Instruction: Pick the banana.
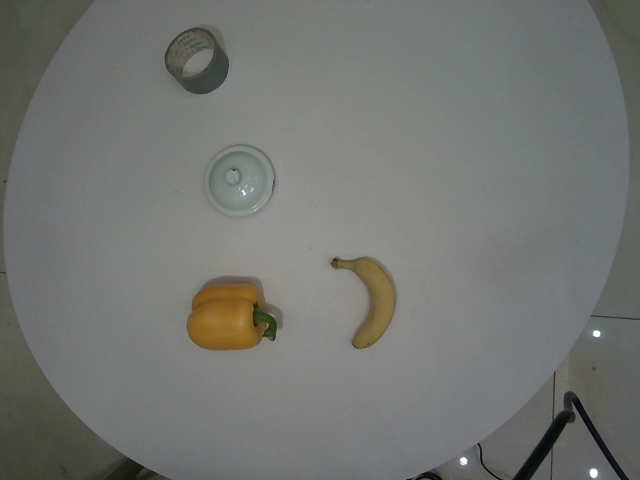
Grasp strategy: vertical